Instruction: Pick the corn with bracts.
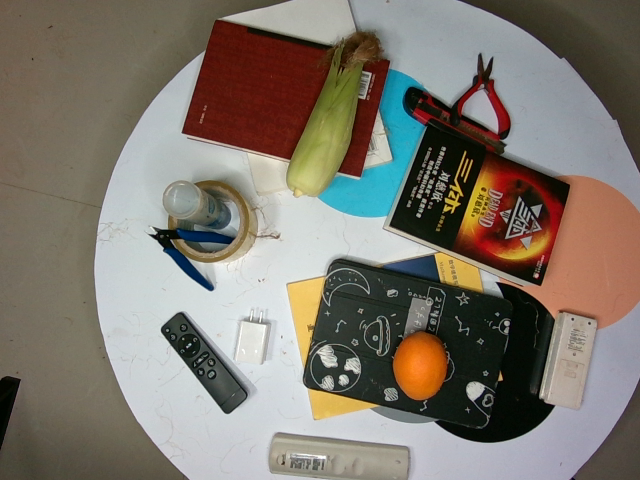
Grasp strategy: vertical